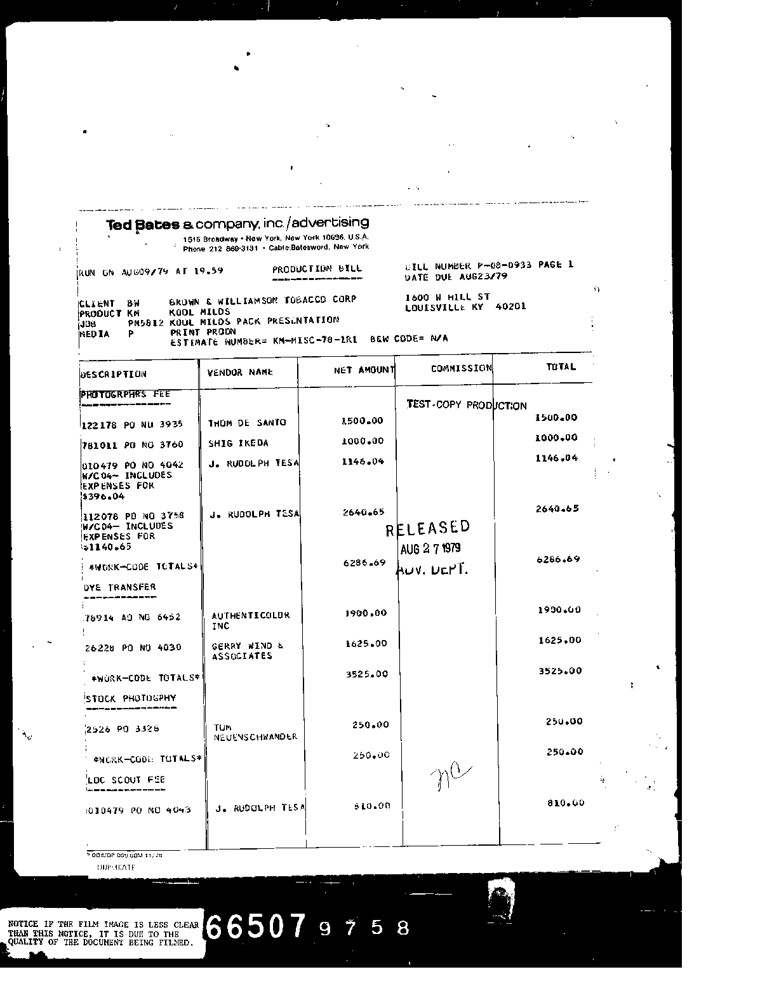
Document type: Invoice